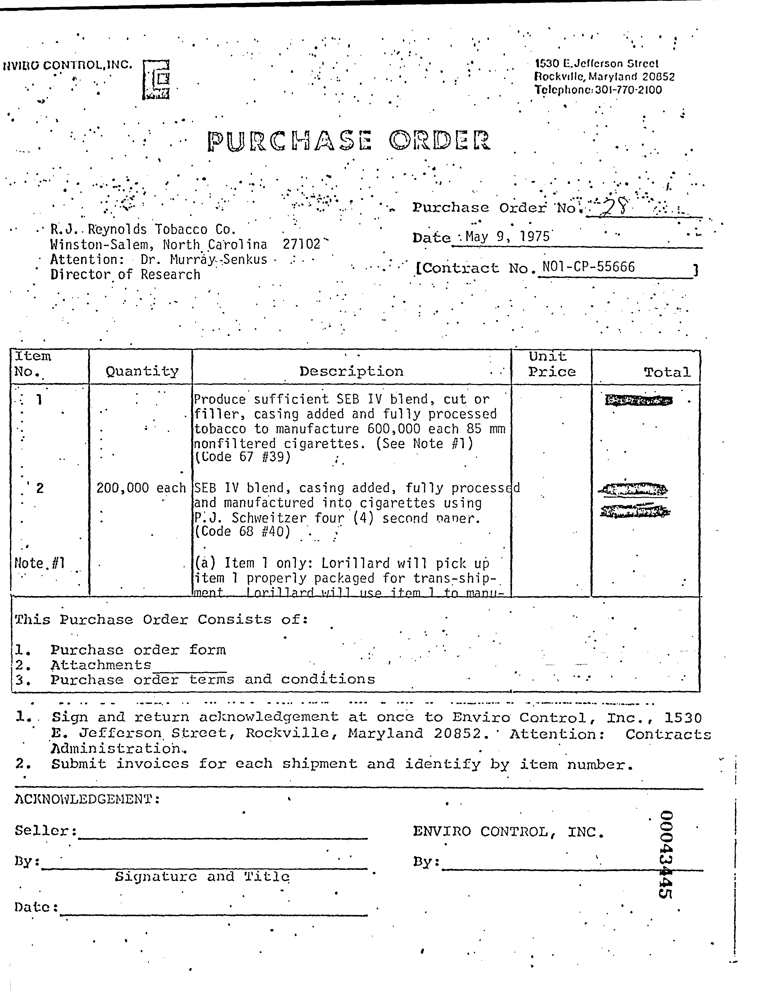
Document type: Invoice